Question: What is the potential diagnosis?
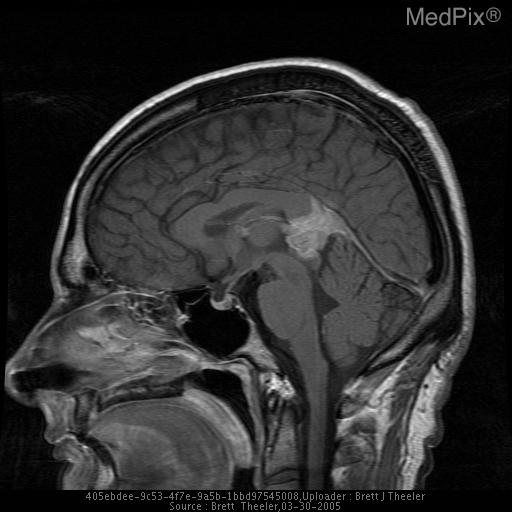
Answer: The possible diagnosis includes Germinoma
Pineocytoma
Pineoblastoma
Meningioma
Metastasis.